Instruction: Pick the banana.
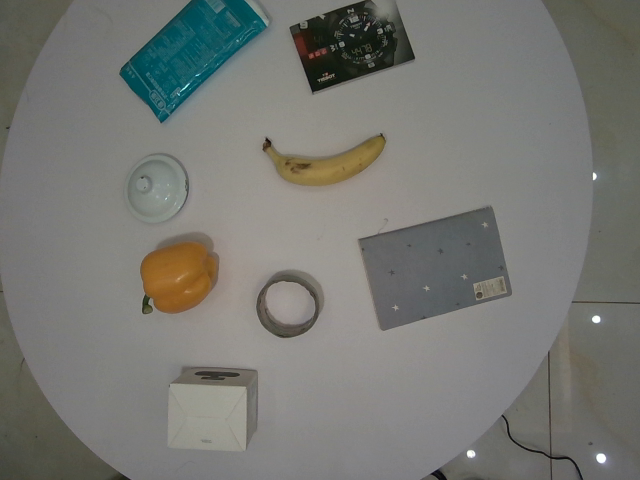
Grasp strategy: vertical